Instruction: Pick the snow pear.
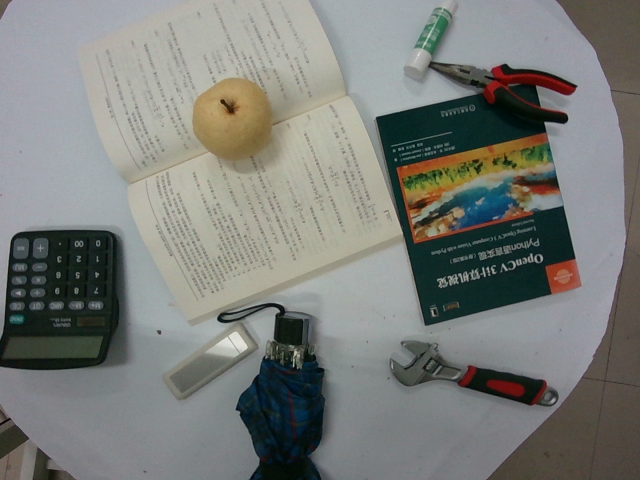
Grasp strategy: vertical